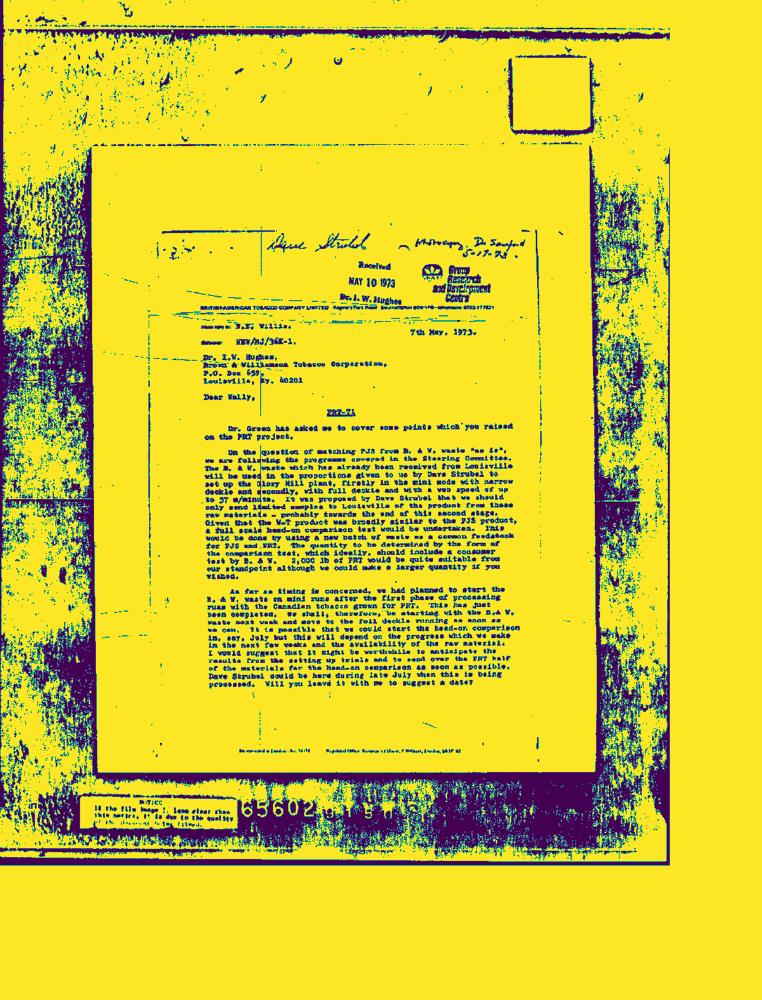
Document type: Letter-Doc